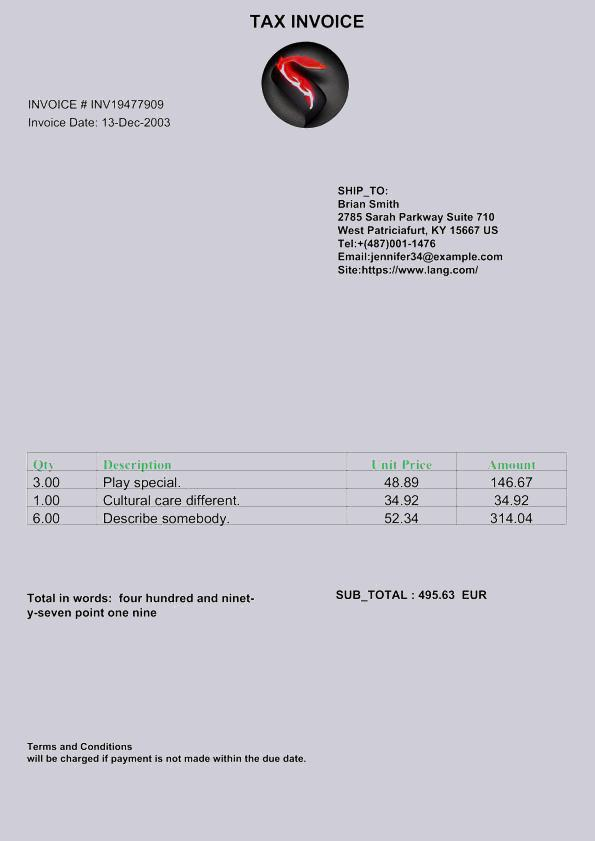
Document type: Invoice